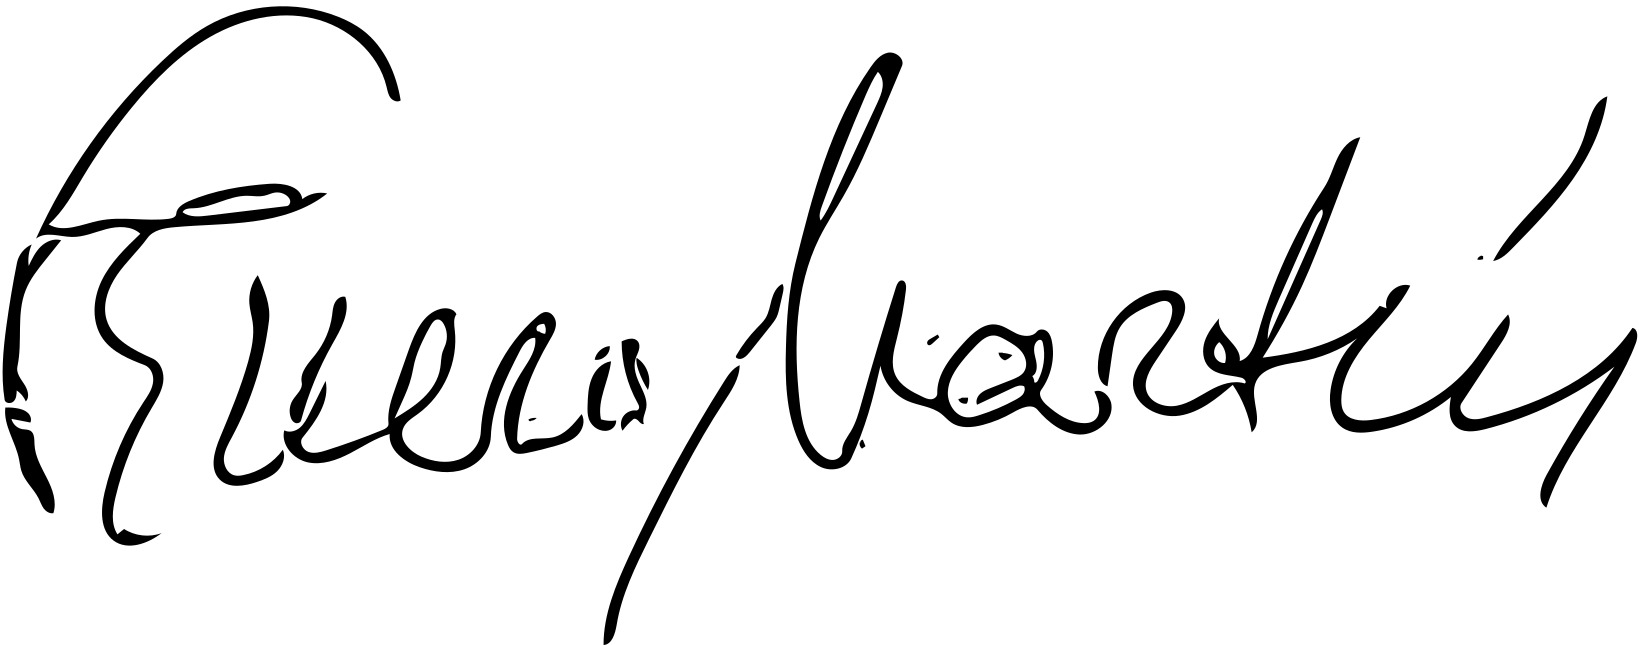
Signature of: severo martínez peláez